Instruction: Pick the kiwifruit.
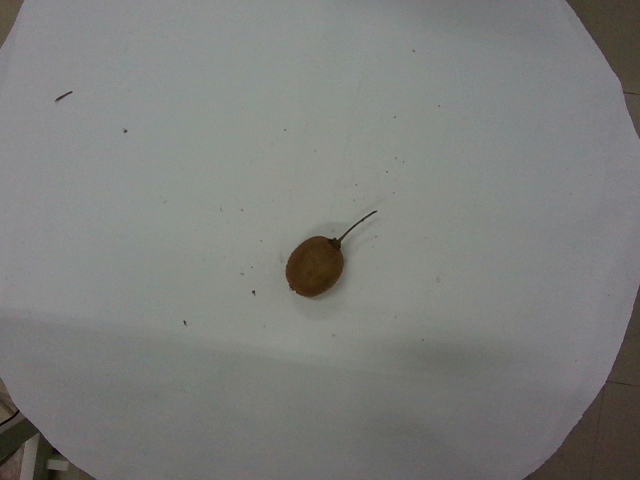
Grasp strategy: vertical